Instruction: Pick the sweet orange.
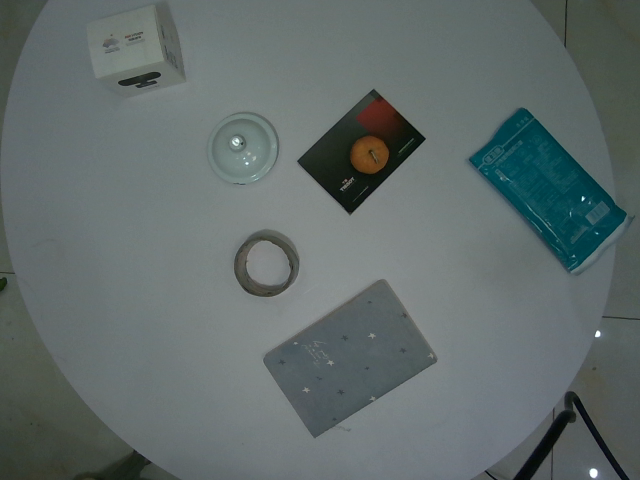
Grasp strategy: vertical